Question: What do the imaging results show?
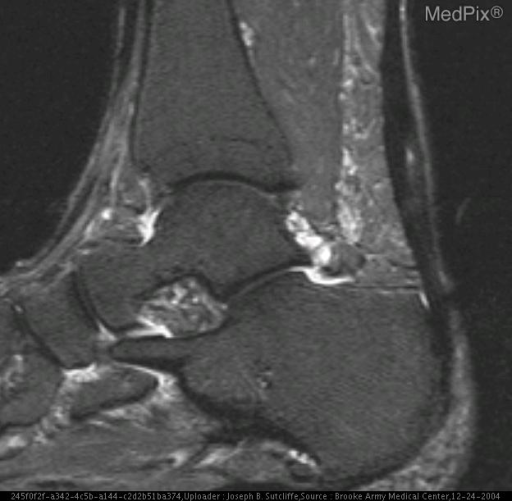
Answer: The imaging shows Plain radiographs demonstrate thickening of the Achilles tendon, convex impression of Achilles tendon on the posterior margin of Kager's fat pad, and a lower limits normal Toygar's angle.

MR findings demonstrates focal thickening of the Achilles tendon increased T2W signal within the tendon and overlying subcutaneous tissues STIR image demonstrates high signal within the Achilles tendon.